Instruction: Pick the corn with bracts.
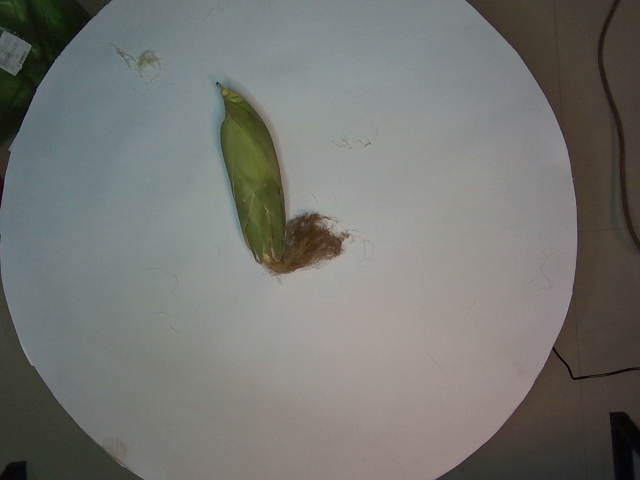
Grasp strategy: vertical